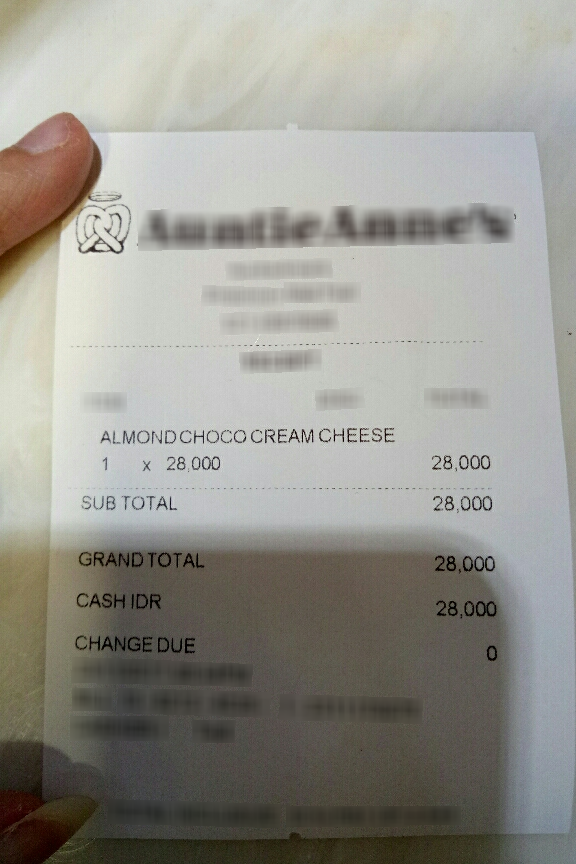
Number of items: 4
Subtotal: 28,000
Total: 28,000
OCR text regions:
text: X
text: ALMOND CHOCO CREAMCHEESE
text: 1
text: 28,000
text: 28,000
text: SUB TOTAL
text: 28,000
text: GRAND TOTAL
text: 28,000
text: CASH IDR
text: 28,000
text: CHANGE DUE
text: 0